Question: How does the patient history play a role?
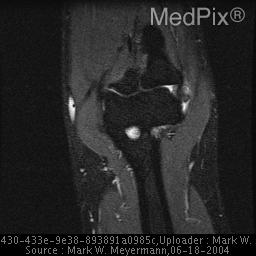
Answer: The patient's history of 37 y/o male with elbow pain of unknown origin. is key in understanding the case.